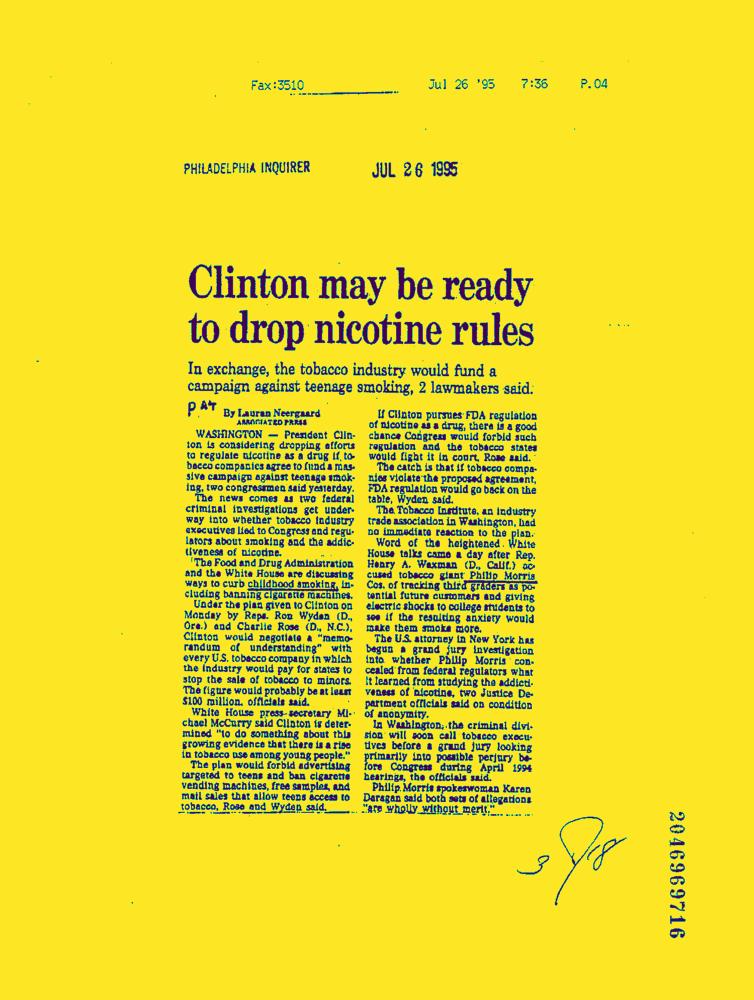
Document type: News-Article